Question: Talk about the condition:
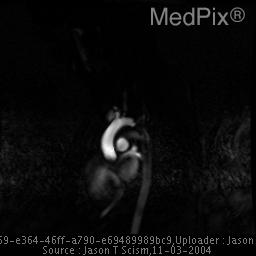
Answer: The disease is discussed as: The term coarctation is derived from the Latin word coarctation, meaning a drawing or pressing together. In medical terminology, coarctation refers to a localized narrowing of the lumen of a vessel producing an obstruction to flow.   Coarctation of the aorta typically occurs in the "juxta-ductal" part of the aorta, or the part near where the ductus arteriosus attaches near the aortic isthmus. Depending on the exact location of the constriction of the aorta, it can be classified as either preductal / isthmic (infantile) coarctation or postductal / juxtaductal (adult type) coarctation. The most frequently encountered type is the postductal / juxtaductal variety.  In the postductal type, the area of the coarctation is located at, or just distal to, the level of the left subclavian artery and ductus arteriosus and usually is short and discrete. In the rarer second type, (preductal, isthmic, or infantile) the area of narrowing usually lies proximal to the ductus arteriosus, somewhere between the left subclavian artery and the left carotid artery. Preductal coarctation is associated with an increased incidence of cardiac defects, and as preductal coarctations do not significantly alter normal fetal blood flow patterns, no collaterals form in utero hence they are typically not seen later in life. Several surgical methods of repair are employed, including end-to-end reanastomosis, subclavian flap aortoplasty, prosthetic patch onlay grafts, and interposition grafts.    Usually, the presence of coarctation alone is indication for an operation. Several techniques are currently used to repair coarctation of the aorta and the method of repair employed is usually tailored specifically to each patient.  Follow-up for these patients depends upon the clinical response to the intervention. The most common complications after coarctation repair are late restenosis and aneurysm formation at the repair site. One of the most common methods of repair of coarctation of the aorta is resection of the involved segment with end-to-end reanastomosis.  Some of the benefits of this particular technique include avoidance of prosthetic materials, excision of ductal tissue, preservation of the left subclavian artery, and relief of left ventricular outflow obstruction.  The current trend in management is to attempt a corrective surgery in neonates and to try transcatheter balloon dilation before surgery in older children and adults. Recently, treatment of aortic coarctation by percutatious catheter interventions has become more widespread, using both balloon dilation and primary stent implantation techniques. These techniques were first regarded mainly as a procedure for the treatment of recurrent coarctation. However, they have gained more widespread acceptance as a procedure for both the unoperated lesions and the recurrent coarctation / restenosis at the site of the procedure. Restenosis is a common complication and is often associated with post stenotic aneurismal dilatation. Follow-up imaging to assess for post surgical success and assessment of potential late complications can be accomplished using various modalities.  Adequate visualization of the entire arch is needed.  Angiography remain the gold standard, however noninvasive imaging with magnetic resonance imaging (MRI) and magnetic resonance angiography (MRA) is becoming more popular.